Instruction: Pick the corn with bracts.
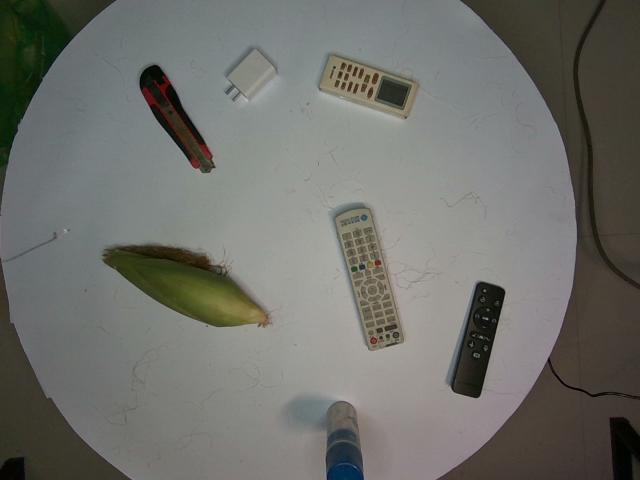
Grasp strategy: vertical